Patient: Male, age 68
The patient, a 68-year-old male, was admitted to our hospital because of "cough and sputum with breathlessness for 3 months". The patient presented with cough and sputum 3 months ago. Specifically, the patient had a paroxysmal cough with white mucous sputum, accompanied by chest distress, shortness of breath, and numbness of both lower limbs. He had a previous history of smoking for 50 years (20 cigarettes/day) but had quit smoking for 5 months. The rest of his past medical history was negative.
Physical examination: general condition was acceptable, superficial lymph nodes were not palpably enlarged, and the breath sounds of both lungs were rough without rhonchus and moist rales. No abnormalities were found on cardiac or abdominal examination.
The examinations undertaken are listed in Table 1. All images were taken by contrast-enhanced CT.
1. Chest CT plain scan and enhanced scan: (Figures 1A, B, 05 March 2022): a mixed-density mass measuring approximately 12.6 x 7.6 cm was found on the left upper lobe of the lung, with truncated bronchi in the upper lobe of the left lung, localized thinning of the left pulmonary artery, and multiple small patchy and nodular high-density shadows in the surrounding lung; multiple small nodules and small patchy high-density shadows were found in the lower lobe of the left lung.
2. Cranial MRI plain scan and enhanced scan (06 March 2022): abnormal lesion signal shadow was found in the anterior horn of the left lateral ventricle, which was presumed to be a cavernous hemangioma.
3. Tracheoscopy (09 March 2022): cauliflower-like neoplasm was found to block the orifice in the upper lobe of the left lung, and the opening of the lower lobe was slightly compressed and narrowed; no abnormalities were found in the bronchial tubes of the bilateral lobes.
4. Tumor markers (03 March 2022): carcinoembryonic antigen (CEA) was 6mg/ml, CA125 was 88.18U/ml, section 19 of cytokeratin was 12.91ng/ml, and neuron-specific enolase (NSE) was 33.72ng/ml.
There were no abnormalities in the routine blood test, whole-body bone imaging, biochemistry analysis, blood clotting, echocardiography, and electrocardiogram.
Pathological findings: the moderately differentiated squamous cell carcinoma was revealed (through bronchoscopy biopsy of left upper lobe lung). Immunohistochemical findings: CK5/6 (+), CK7 (-), Ki-67 (+, 50%-60%), NapsinA (-), P40 (+), TTF-1 (-), and P63 (+). No abnormalities were found in etiological examinations for bacteria, fungus, M. tuberculosis, Pneumocystis carinii, Actinomyces, nocardiosis, and cytomegalovirus.
Final diagnosis: there was a malignant tumor (squamous cell carcinoma, cT4N3M0 IIIC) with obstructive pneumonia in the upper lobe of the left lung. Since the patient had no surgical indications, he was suggested for chemotherapy combined with radiotherapy and PD-L1 testing. Genetic testing showed negative results for EGFR, ALK, ROS1, and PD-L1 expression.
Treatment:
Treatment course: a brief description of the treatment course is shown in Figure 2. After excluding contraindications, the first cycle of DP chemotherapy (docetaxel 120mg d1 + cisplatin 40mg d1-d3) was administered on 15 March 2022. Here, the chemotherapy went smoothly and the patient did not have any complaints. Then, the second cycle of chemotherapy was administered on 05 April 2022 with the same regimen as the first cycle. During chemotherapy, the patient had a severe gastrointestinal reaction and bone marrow suppression, with white blood cells falling to 1.3 x 109/L and neutrophils dropping to 0.23 x 109/L. Also, the patient was given symptomatic treatment such as leuke-raising injections but refused to accept another cycle of chemotherapy. After excluding contraindications, he was treated with 200 mg of camrelizumab for immunotherapy on 25 April 2022. On 21 May 2022, the patient began to cough up blood in phlegm with a volume of about 20 ml and he was reviewed using a chest CT on 22 May 2022 (Figures 3A, B), which showed that the lung cancer in the upper lobe of the left lung was less extensive than before, while multiple small nodules and small patchy high-density shadows in both lungs were more extensive than before, which could not exclude pneumonia or infection associated with ICIs. The patient was diagnosed with a tracheoscopy and a 13-item nucleic acid test for respiratory pathogens in the lavage fluid, which was positive for MTB. Moreover, the acid-fast bacillus stain test was positive. Therefore, the patient was considered to have active TB. Multidisciplinary oncology consultation suggested that the patient should stop immunotherapy and be treated with a four-drug anti-TB regimen of isoniazide, rifampicin, ethambutol, and pyrazinamide. After 3 months of anti-TB treatment, the patient was reviewed using an enhanced CT scan on 19 August 2022, which showed that the primary focus of cancer in the right lung was stable and the nodular and small patchy high-density shadows in both lungs were less extensive than before (Figures 4A, B). Finally, the lung was stable, and no further ICIs were administered.The patient is currently in a relatively stable condition and is being followed up.
Keywords: drug-related adverse reactions, immune checkpoint inhibitors, interferon-γ release assay, tuberculosis, tuberculosis screening
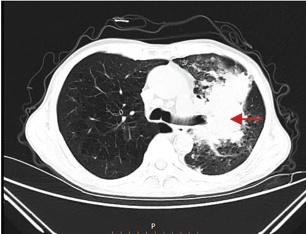
Image caption: Chest CT on 22 May 2022. (B) Multiple small nodules and small patchy high-density shadows in both lungs were more extensive than before.